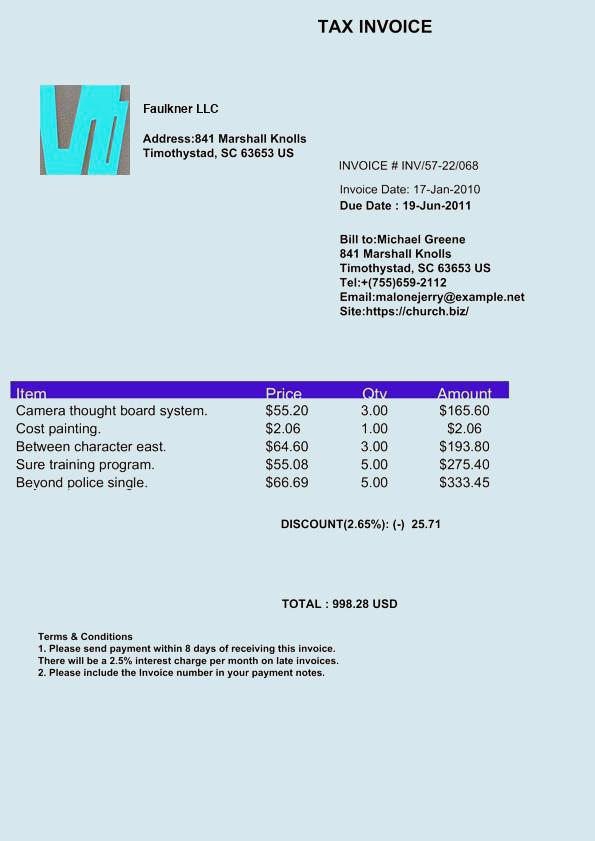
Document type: Invoice